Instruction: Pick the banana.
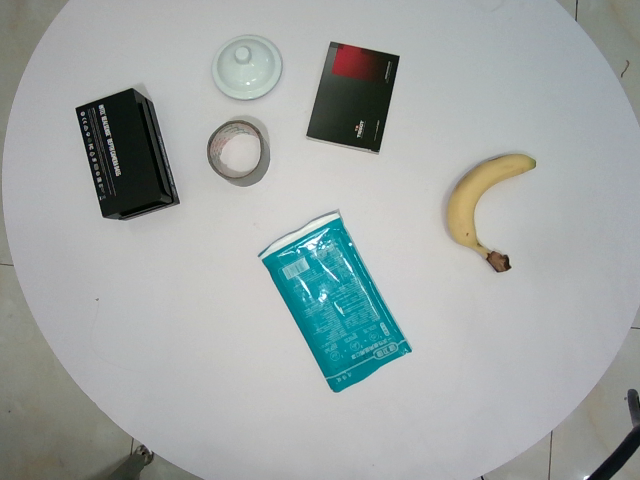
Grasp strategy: vertical